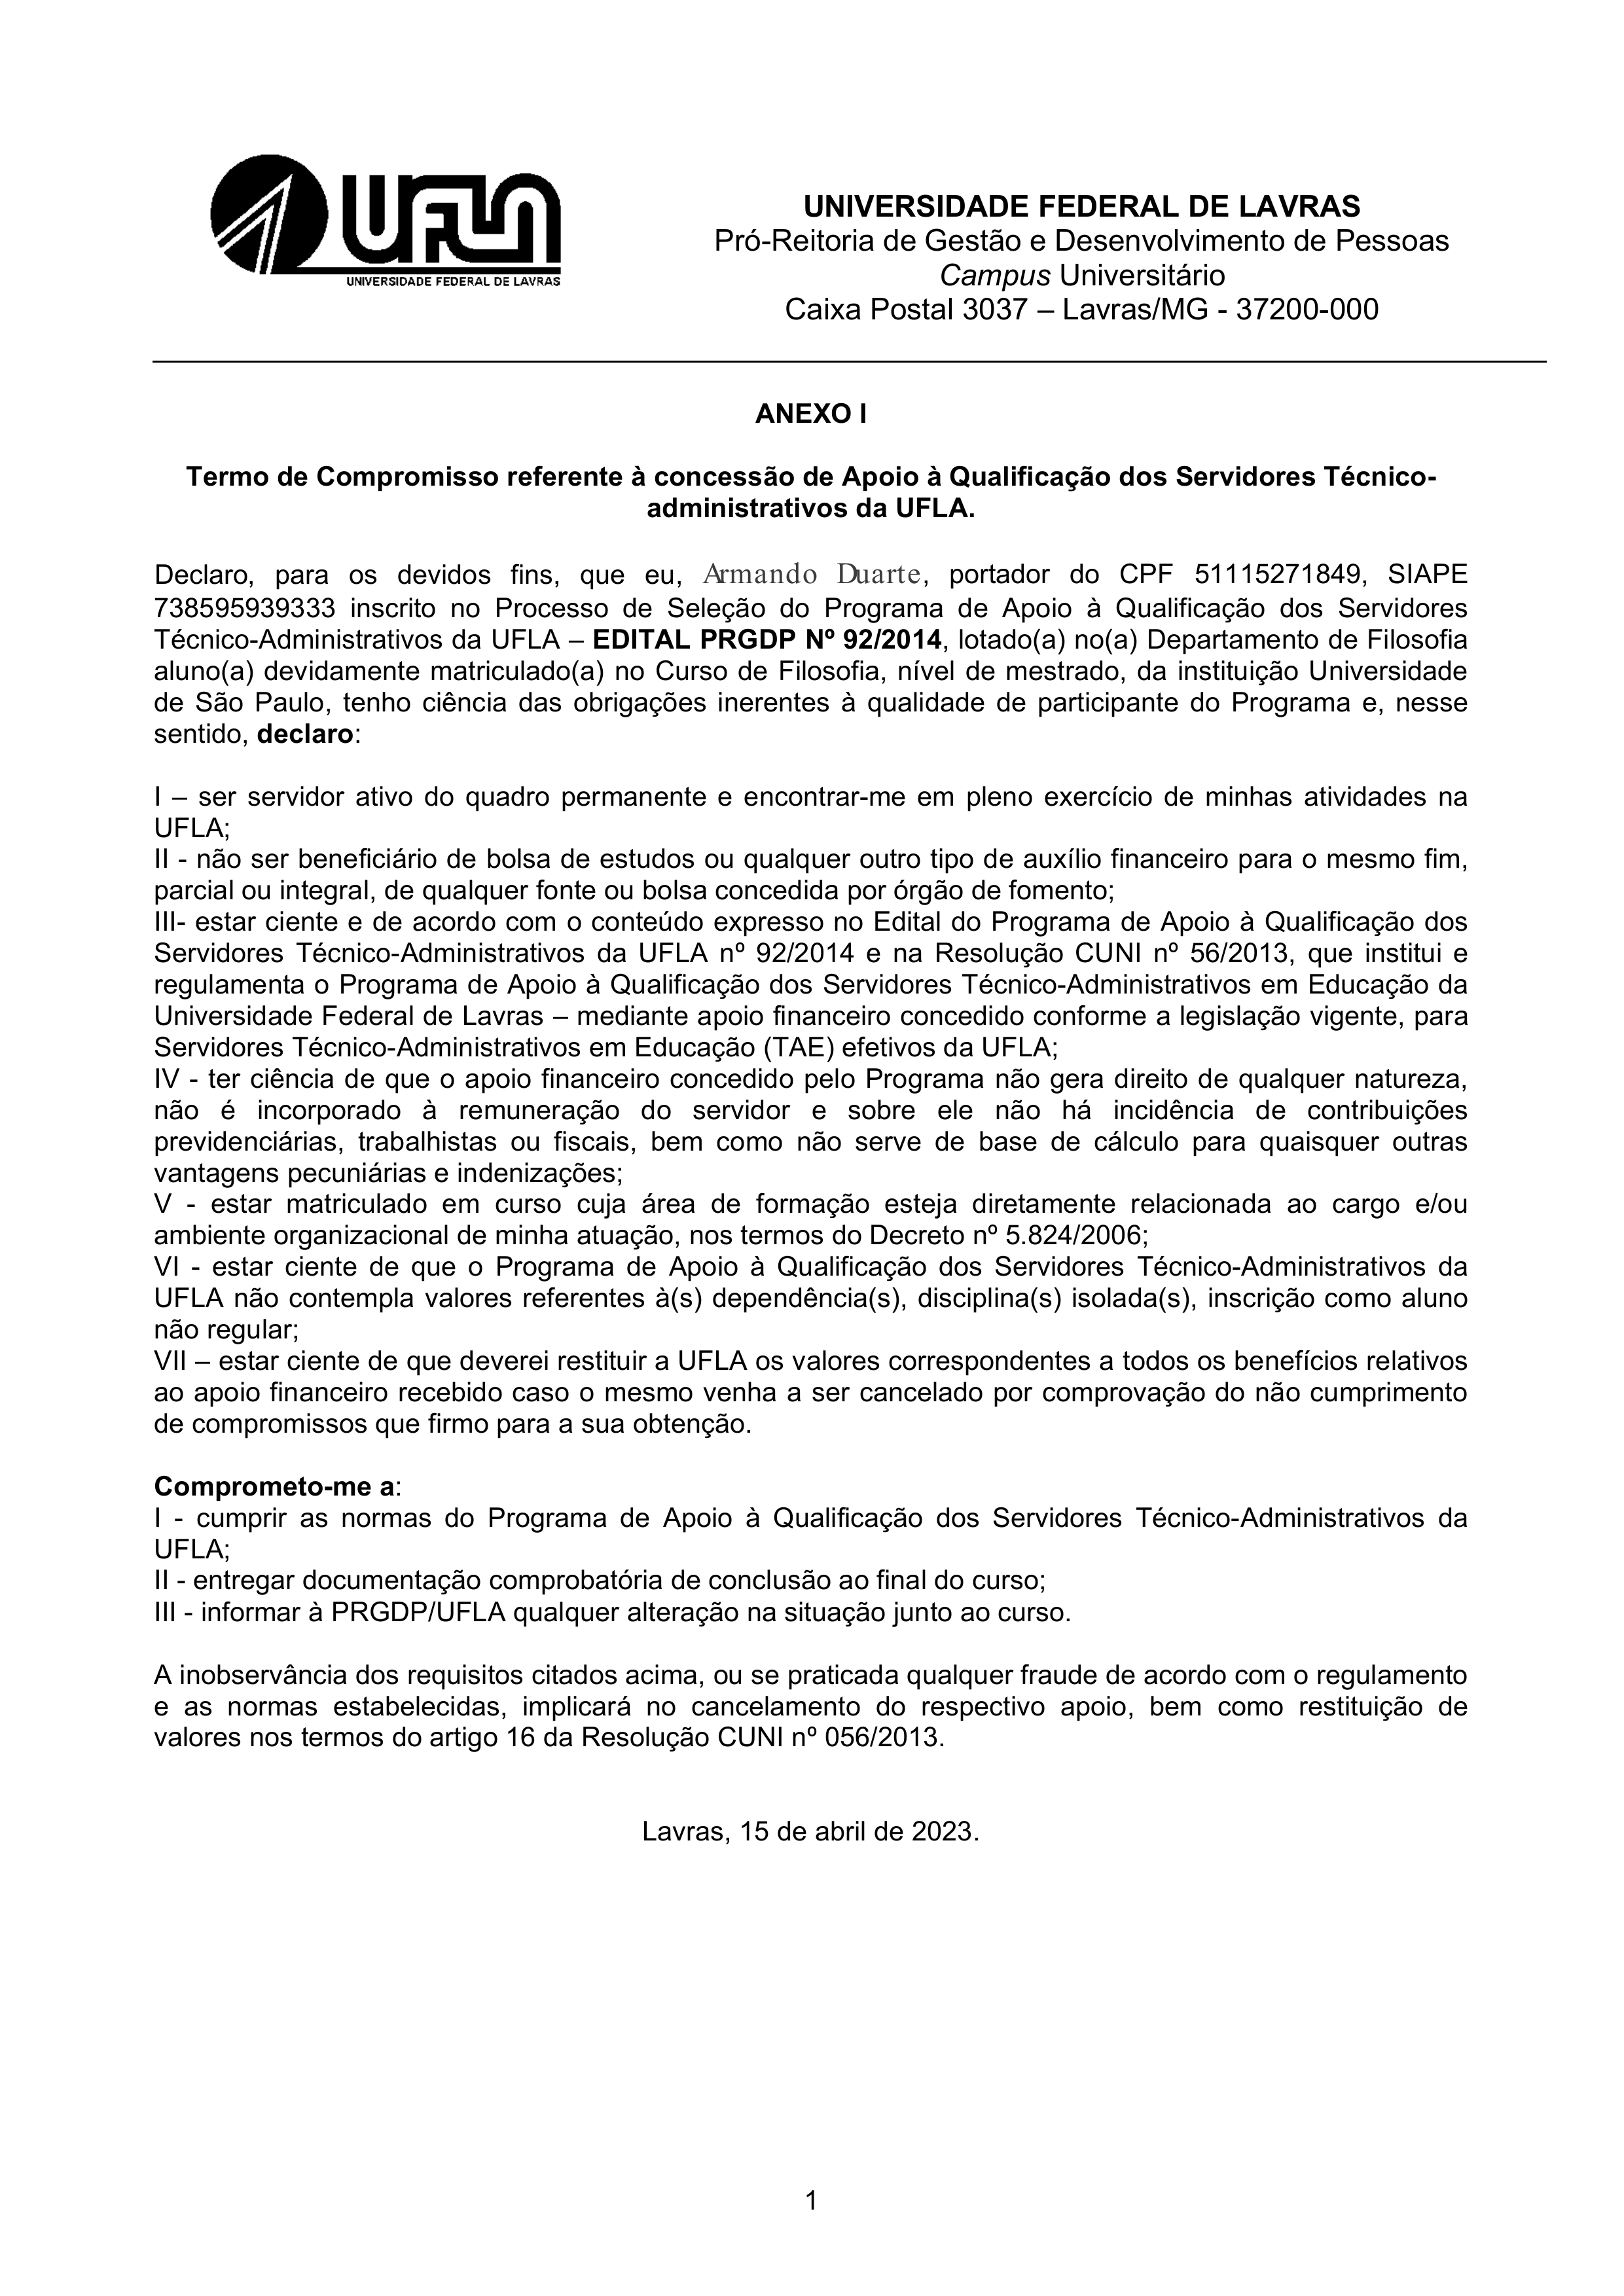
UFLA
UNIVERSIDADE FEDERAL DE LAVRAS
Pró-Reitoria de Gestão e Desenvolvimento de Pessoas Campus Universitário
UNIVERSIDADE FEDERAL DE LAVRAS
Caixa Postal 3037 — Lavras/MG - 37200-000
ANEXO I
Termo de Compromisso referente à concessão de Apoio à Qualificação dos Servidores Técnico- administrativos da UFLA.
portador do
CPF
51115271849,
SIAPE
738595939333
Declaro, para os devidos fins, que
eu,
Armando Duarte,
inscrito no Processo de Seleção do Proarama de Apoio à Qualificação dos Servidores
Técnico-Administrativos da UFLA — EDITAL PRGDP Nº 9272014,
lotado(a) no(a)
Departamento de Filosofia
aluno(a) devidamente
matriculado(a) no
Curso de Filosofia,
nível de
mestrado,
da
instituição
Universidade de São Paulo,
tenho ciência das óbrigações inerentes à qualidade de participante do Prbgrama e, hesse
sentido, declaro:
I — ser servidor ativo do quadro permanente e encontrar-me em pleno exercício de minhas atividades na UFLA;
II - não ser beneficiário de bolsa de estudos ou qualquer outro tipo de auxílio financeiro para o mesmo fim, parcial ou integral, de qualquer fonte ou bolsa concedida por órgão de fomento;
III- estar ciente e de acordo com o conteúdo expresso no Edital do Programa de Apoio à Qualificação dos Servidores Técnico-Administrativos da UFLA nº 92/2014 e na Resolução CUNI nº 56/2013, que institui e regulamenta o Programa de Apoio à Qualificação dos Servidores Técnico-Administrativos em Educação da Universidade Federal de Lavras — mediante apoio financeiro concedido conforme a legislação vigente, para Servidores Técnico-Administrativos em Educação (TAE) efetivos da UFLA;
IV - ter ciência de que o apoio financeiro concedido pelo Programa não gera direito de qualquer natureza, não é incorporado à remuneração do servidor e sobre ele não há incidência de contribuições previdenciarias, trabalhistas ou fiscais, bem como não serve de base de calculo para quaisquer outras vantagens pecuniárias e indenizacoes;
V - estar matriculado em curso cuja área de formação esteja diretamente relacionada ao cargo e/ou ambiente organizacional de minha atuação, nos termos do Decreto nº 5.824/2006;
VI - estar ciente de que o Programa de Apoio a Qualificação dos Servidores Técnico-Administrativos da UFLA não contempla valores referentes à(s) dependência(s), disciplina(s) isolada(s), inscrição como aluno não regular;
VII — estar ciente de que deverei restituir a UFLA os valores correspondentes a todos os beneficios relativos ao apoio financeiro recebido caso o mesmo venha a ser cancelado por comprovação do não cumprimento de compromissos que firmo para a sua obtenção.
Comprometo-me a:
I - cumprir as normas do Programa de Apoio à Qualificação dos Servidores Técnico-Administrativos da UFLA;
II - entregar documentação comprobatória de conclusão ao final do curso;
III - informar à PRGDP/UFLA qualquer alteração na situação junto ao curso.
A inobservância dos requisitos citados acima, ou se praticada qualquer fraude de acordo com o regulamento e as normas estabelecidas, implicará no cancelamento do respectivo apoio, bem como restituição de valores nos termos do artigo 16 da Resolução CUNI nº 056/2013.
Lavras, 15 de abril de 2023.
1